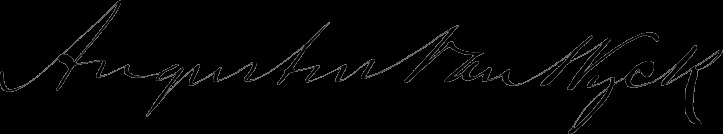
Signature of: augustus van wyck